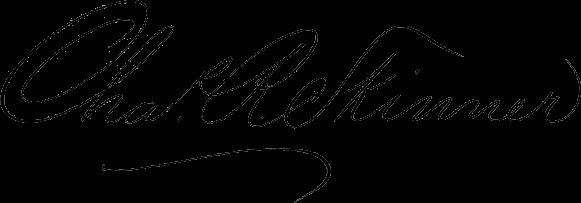
Signature of: charles r skinner